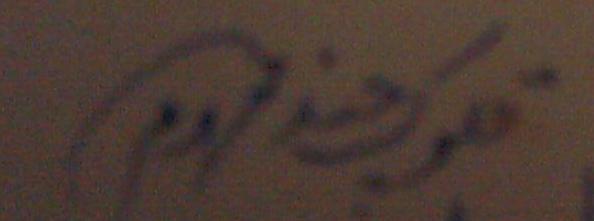
Signature of: tilok chand mehroom